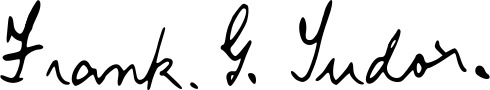
Signature of: frank tudor